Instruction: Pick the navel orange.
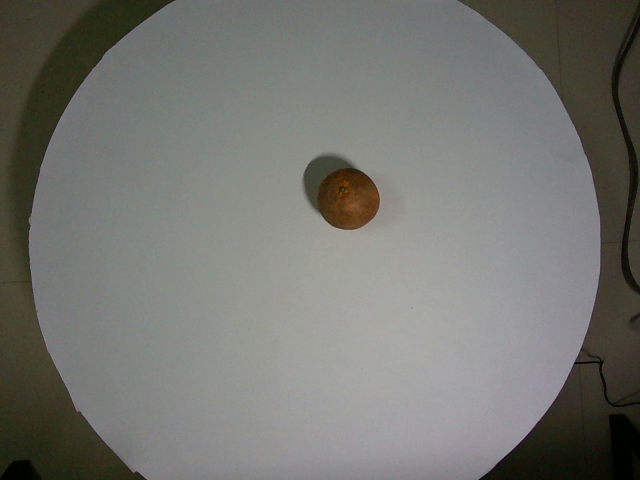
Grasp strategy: vertical